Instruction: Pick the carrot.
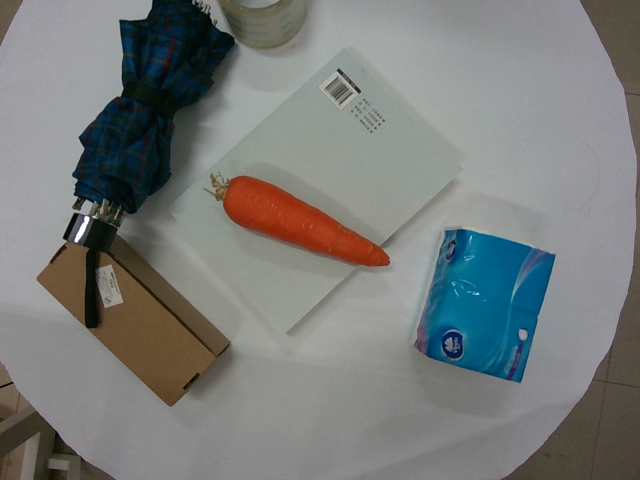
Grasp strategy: vertical